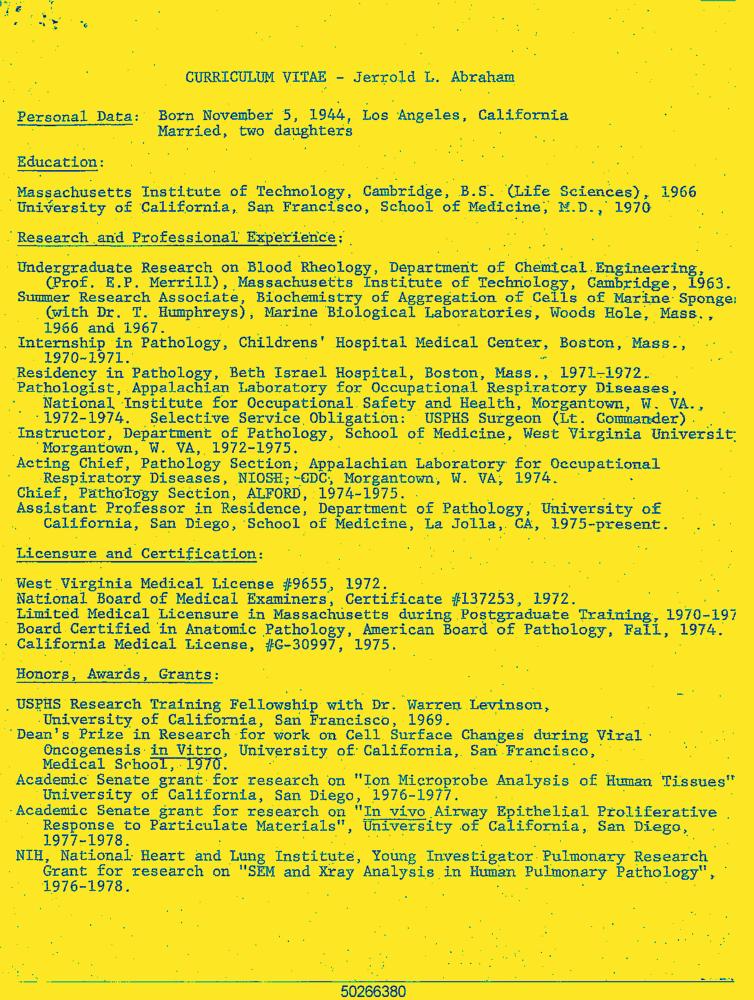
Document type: Resume-Doc